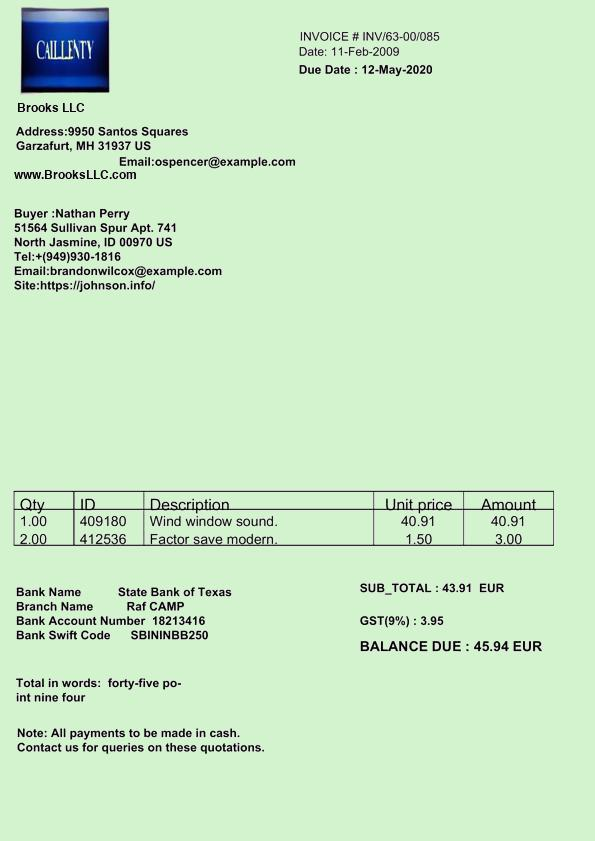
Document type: Invoice